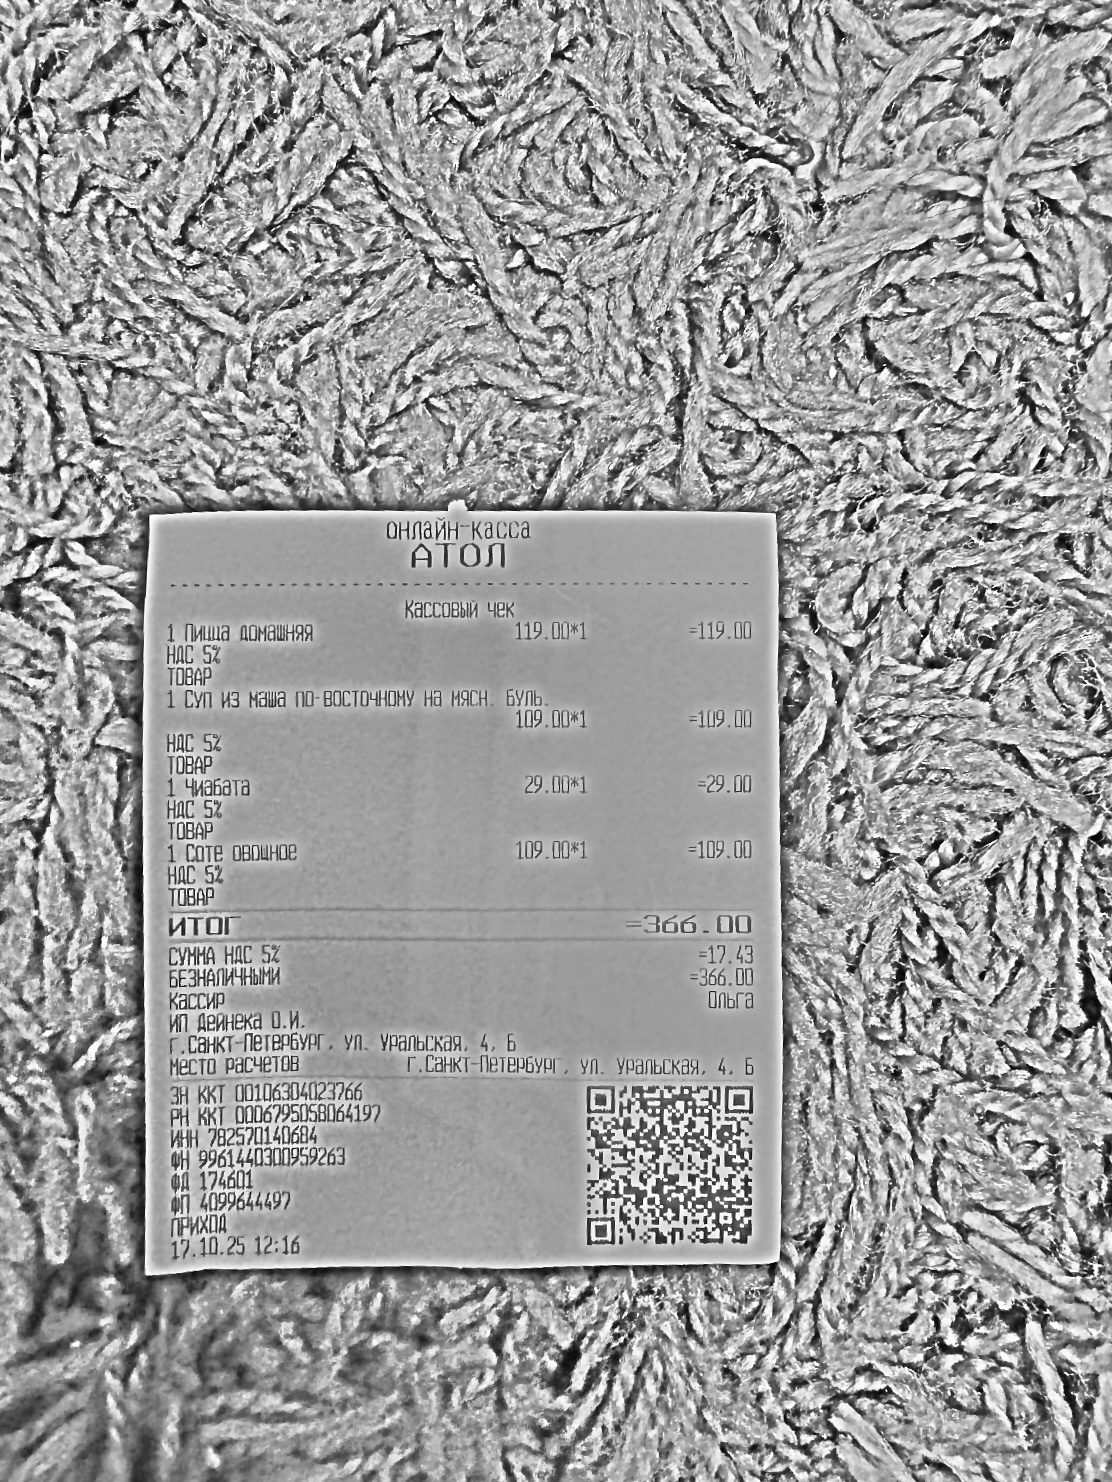
Продавец: ИП Дейнека О.И.
ИНН: 782570140684
Дата: 17.10.25
Товары: 1 Пицца домашняя; 1 Суп из маша по-восточному на мясн. буль.; 1 Чиабата; 1 Соте овощное
Количество: 1; 1; 1; 1
Цена: 119.00; 109.00; 29.00; 109.00
Сумма: 119.00; 109.00; 29.00; 109.00
Итого: 366.00